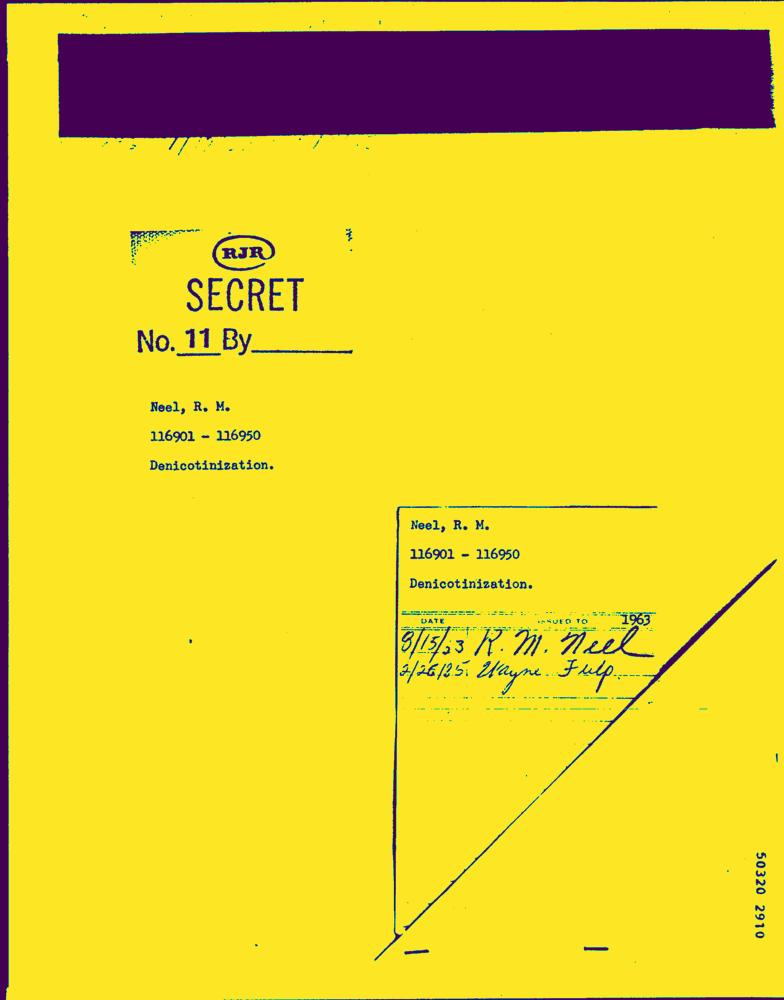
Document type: Hand-Written